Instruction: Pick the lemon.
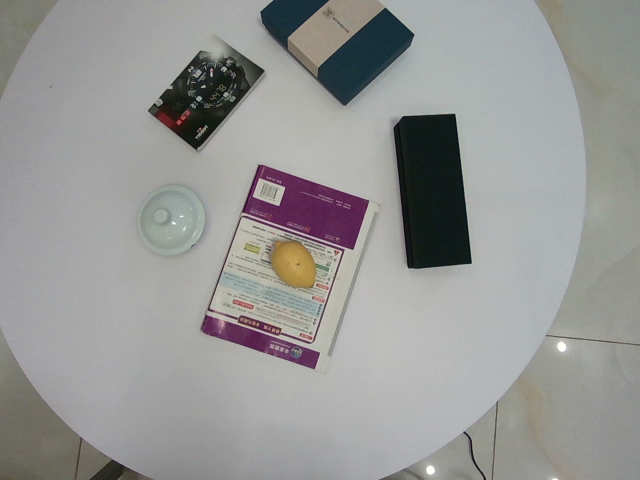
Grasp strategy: vertical